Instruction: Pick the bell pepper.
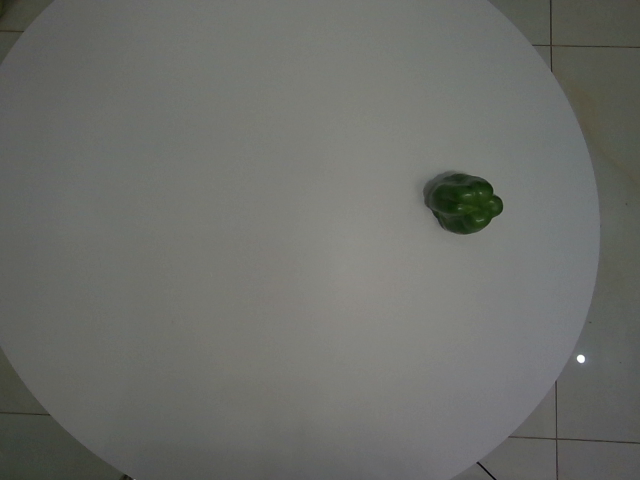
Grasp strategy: vertical